Question: What appears to be the issue?
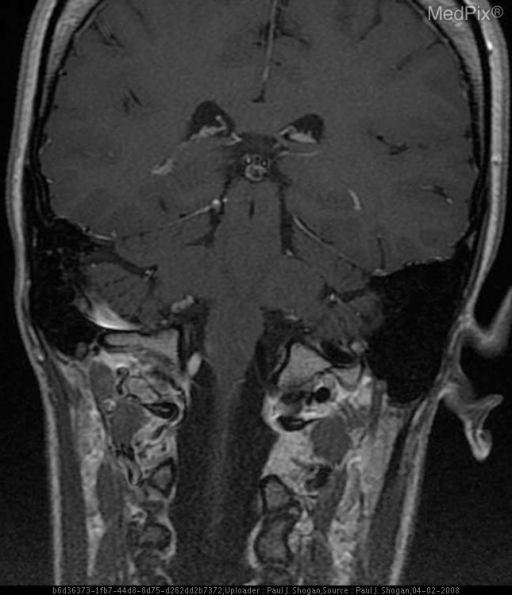
Answer: The findings suggest Occlusion of the right vertebral artery at the C1-2 level with subacute infarction of the right lateral medulla oblongata, and chronic infarction of the left flocculonodular lobe, as a result of traumatic chiropractic cervical manipulation.. T1 weighted post-gadolinium coronal image reveals abnormal enhancement of the right vertebral artery at the level of C1-2 in the right paramedullary cistern.  The left vertebral artery reveals normal signal related flow void.. The patient might have a history of 28 y.o. woman, four months postpartum, with onset of neck pain, severe vertigo associated with severe vomiting, anesthesia of the right hemi-facial region and loss of sensation in the region of the left upper and lower extremities immediately following cervical chiropractic manipulation.  The patient was unsuccessfully treated for vertigo associated with Meniere’s disease. The patient underwent a second cervical chiropractic treatment 15 days later, and presented with recurrent severe vertigo and associated hemi-anesthesia and difficulty phonating.  Imaging was obtained one month following the initial chiropractic treatment.